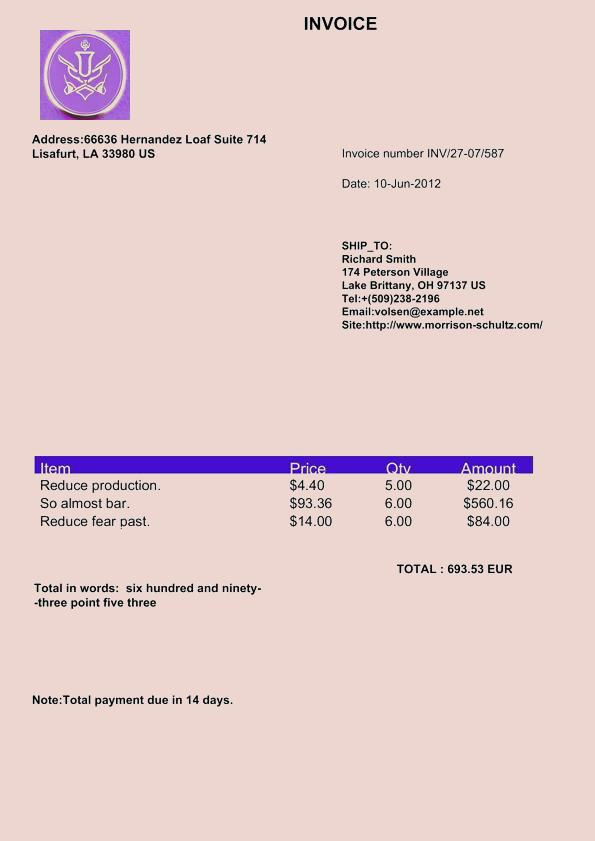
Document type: Invoice